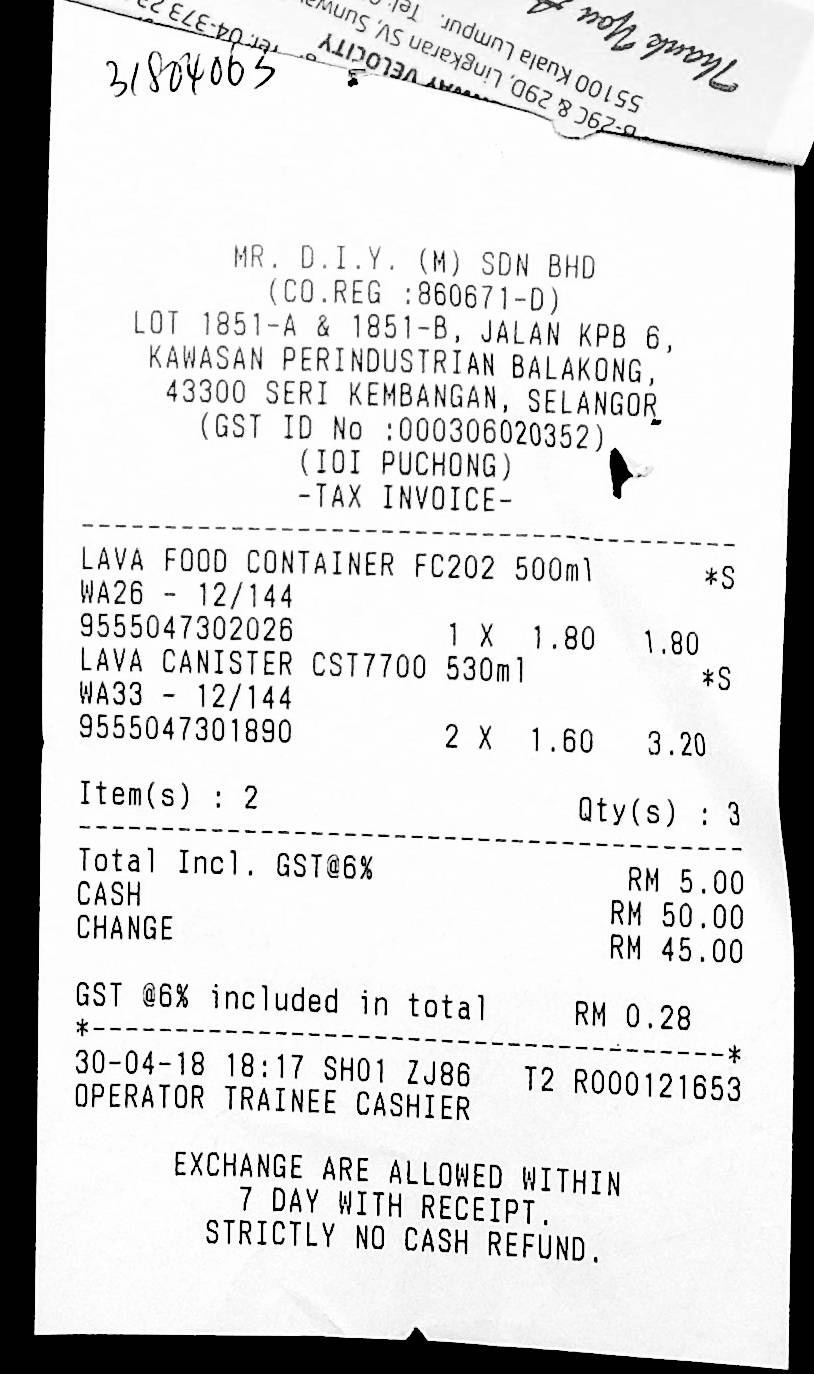
MR. D.I.Y. (M) SDN BHD
(CO.REG :860671-D)
LOT 1851-A & 1851-B, JALAN KPB 6,
KAWASAN PERINDUSTRIAN BALAKONG,
43300 SERI KEMBANGAN, SELANGOR
(GST ID NO :000306020352)
(IOI PUCHONG)
-TAX INVOICE-
LAVA FOOD CONTAINER FC202 500ML
*S
WA26 - 12/144
9555047302026
1
X
1.80
1.80
LAVA CANISTER CST7700 530ML
*S
WA33 - 12/144
9555047301890
2
X
1.60
3.20
ITEM(S) : 2
QTY(S) : 3
TOTAL INCL. GST@6%
RM 5.00
CASH
RM 50.00
CHANGE
RM 45.00
GST @6% INCLUDED IN TOTAL
RM 0.28
30-04-18
18:17
SH01
ZJ86
T2
R000121653
OPERATOR TRAINEE CASHIER
EXCHANGE ARE ALLOWED WITHIN
7 DAY WITH RECEIPT.
STRICTLY NO CASH REFUND.